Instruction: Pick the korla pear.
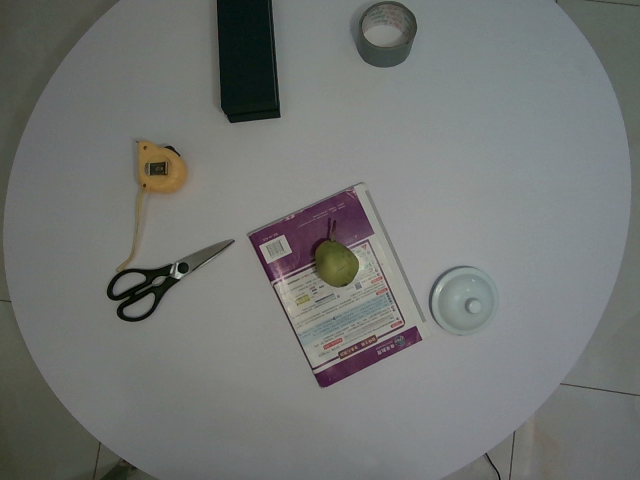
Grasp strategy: vertical